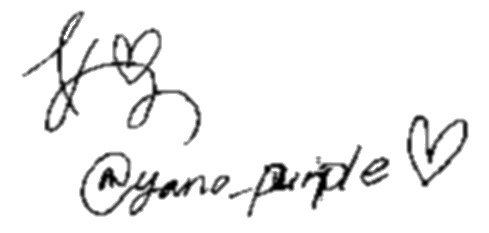
Signature of: suzu ayano